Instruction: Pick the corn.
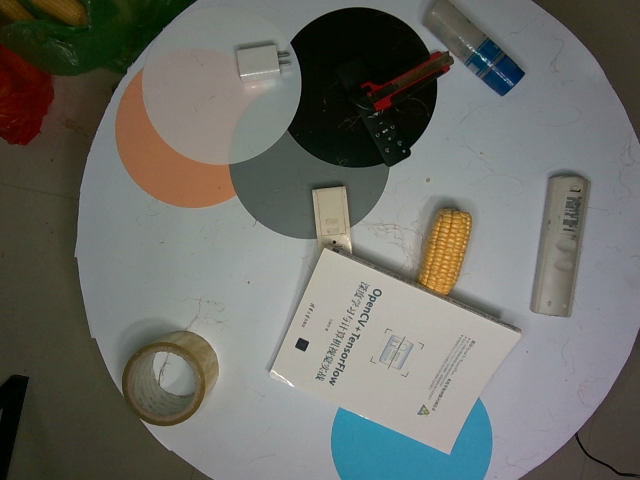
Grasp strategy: vertical